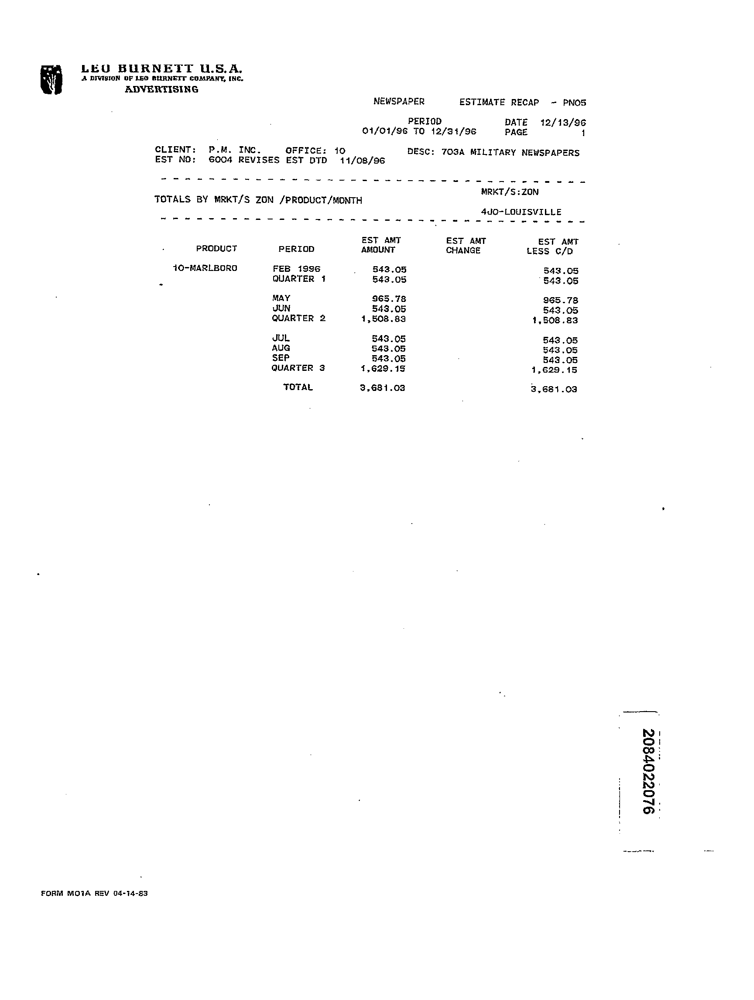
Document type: Invoice